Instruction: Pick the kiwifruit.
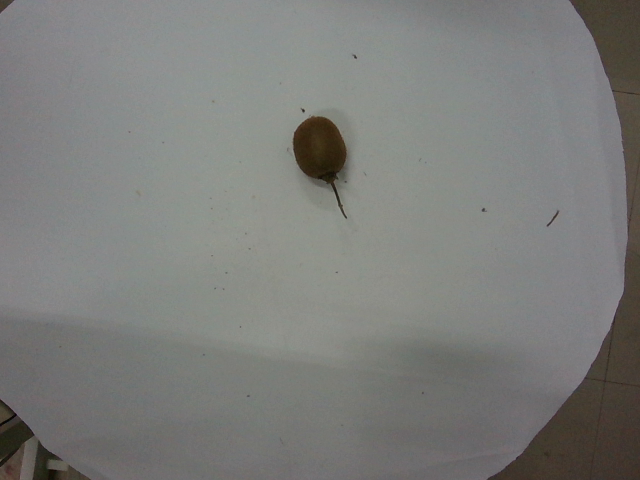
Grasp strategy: vertical